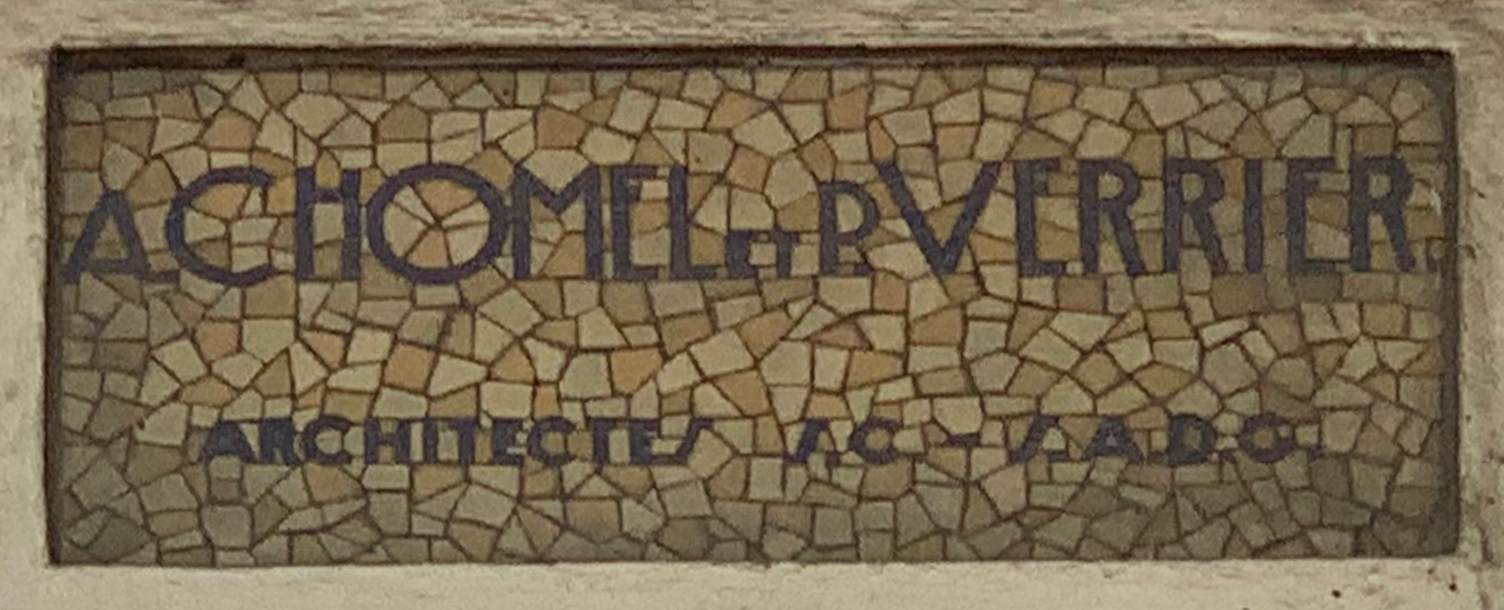
Signature of: antonin chomel